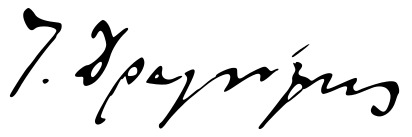
Signature of: ion dragoumis